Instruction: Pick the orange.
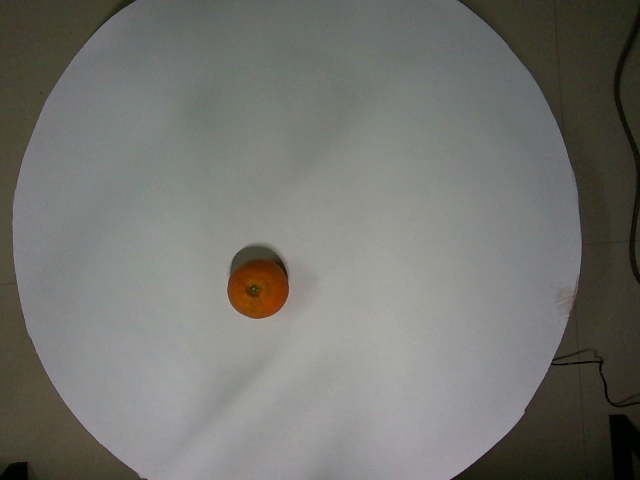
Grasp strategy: vertical